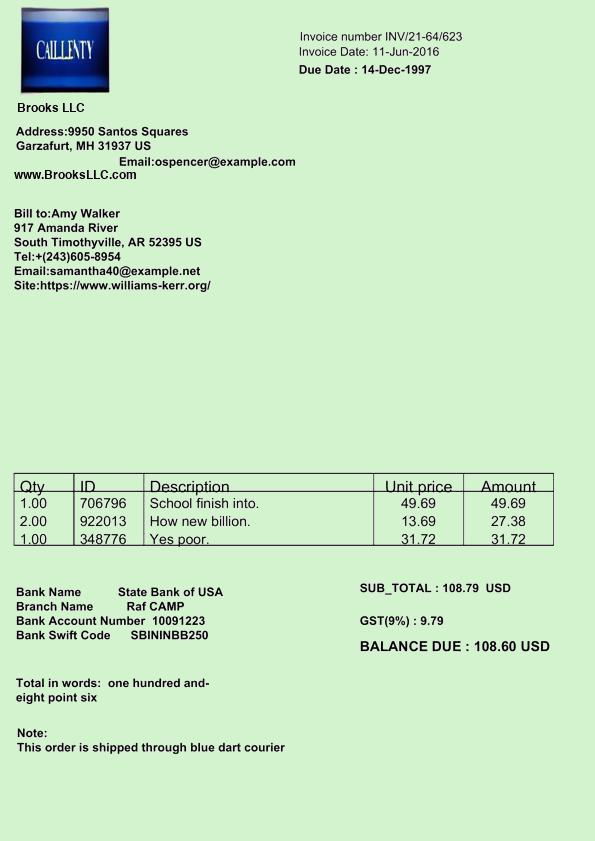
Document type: Invoice